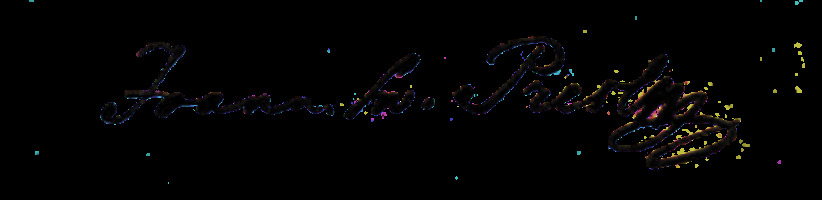
Signature of: jan svatopluk presl